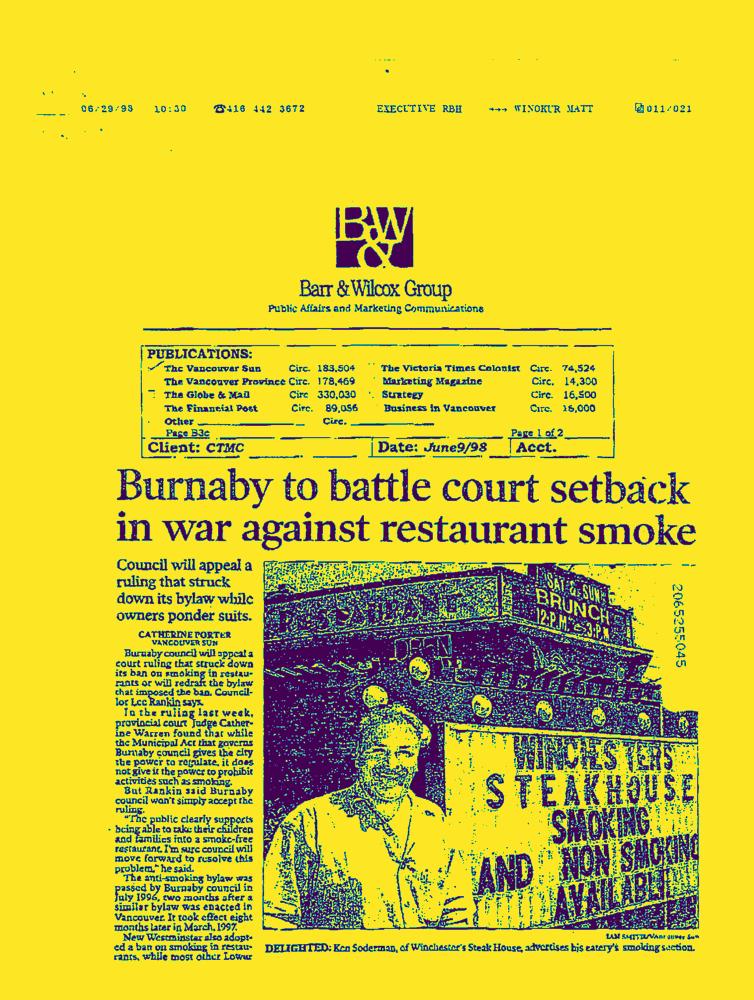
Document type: News-Article